Question: What could the diagnosis suggest?
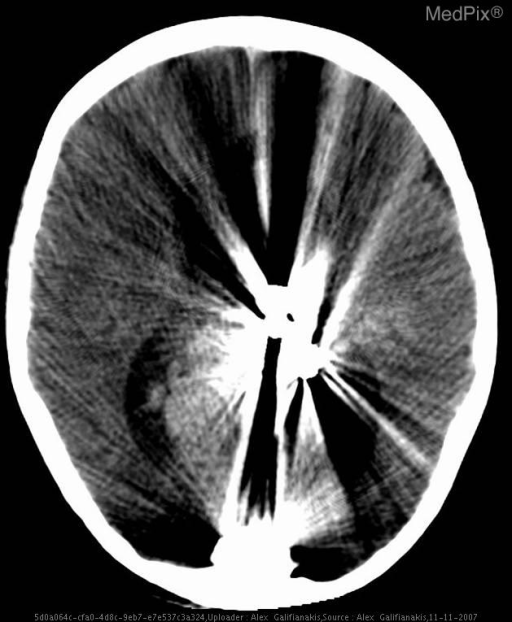
Answer: The possible diagnosis includes Without the provided history, this radiographic finding is concerning for aspiration of contrast or other radio-opaque material..